Patient: Female, age 73
A 73-year-old woman with hypertension and dyslipidemia had persistent cough for 5 years and dyspnea on exertion for 3 years. Two years earlier, chest radiography conducted during a medical checkup revealed abnormal shadows, and she visited a hospital. She was taking angiotensin II receptor blockers and statins, but no other medications such as herbal medicines or health supplements. She had no history of smoking and had been engaged in plaster grinding for 5 years. She lived in a 26-year-old wooden structure with molds in the bathroom. Her respiratory status was not imminent: respiratory rate, 16 breaths/min; and oxygen saturation, 95% in room air. Chest auscultation revealed fine crackles on her back. Chest radiography revealed decreased permeability with a bilateral predominance in the lower lung fields. Chest computed tomography (CT) revealed ground-glass opacity (GGO), traction bronchiectasis, interlobular wall thickening, and bilaterally diffused reticular shadows predominantly in the lower lobes, without centrilobular nodules (Fig. 1). The CT findings in this case were categorized as an alternative diagnosis in the clinical practice guideline for idiopathic pulmonary fibrosis and were compatible with the fibrotic HP pattern in the clinical practice guideline for hypersensitivity pneumonitis.
The laboratory findings were as follows: white blood cell count, 8750/muL; hemoglobin, 13.9 g/dL; platelet count, 23.9 x 104/muL; lactate dehydrogenase, 330 U/L; C-reactive protein, 0.07 mg/dL; and Krebs von den Lungen 6 (KL-6) level, 8758 U/mL. The test for anti-Trichosporon asahii antibodies gave positive results. The respiratory function tests results were as follows: forced vital capacity (FVC), 2.1L; %FVC, 89.7%; and, % diffusion capacity for carbon monoxide (DLco), 68.4%. The patient underwent bronchoalveolar lavage (BAL) and transbronchial lung biopsy (TBLB). The color of the BAL fluid (BALF) was normal and the cellular pattern comprised 54.4% lymphocytes, 40.3% macrophages, and 5% neutrophils. The CD4/8 ratio was 6.9. TBLB revealed lymphocytic infiltration, mild thickening due to fibrosis, and hyperplasia of type II pneumocytes in the alveolar wall (Fig. 2). No obvious granulomatous lesions or airway-centered fibrosis was observed.
The moderate-confidence diagnosis of HP was based on CT findings, BALF findings, positive results for anti-Trichosporon asahii antibodies, and histopathology in the clinical practice guideline of hypersensitivity pneumonitis. The patient was asked to clean her home; however, 9 months later, a respiratory function test showed a decreased FVC at 1.87 L and her chest CT showed worsening GGO despite a slight decline in the level to 7594 U/mL. The patient was diagnosed with HP exacerbation and treatment was started with oral prednisolone (PSL) at 0.5mg/kg/day (25mg/day). Two months later, when FVC improved to 2.18 L and KL-6 dropped to 5317 U/mL, FVC did not change considerably, but the KL-6 level increased again to 9141 U/mL. Considering it to be an exacerbation of HP that could be controlled by PSL, cyclosporine was additionally administered, and the PSL dosage was gradually decreased. Three months later, dyspnea on exertion worsened, the chest CT showed GGO spreading throughout the lung field with marked thickening of the interlobular septum, resulting in a so-called crazy-paving appearance (Fig. 3), and the KL-6 level increased to 26,974 U/mL (Fig. 4).
BAL was performed again, cloudy white BALF was collected, and the cellular pattern comprised 8.0% lymphocytes, 50.0% macrophages, and 42.0% neutrophils. The CD4/8 ratio was 0.5. TBLB showed an alveolar space was filled with acidophilic, unstructured material on hematoxylin and eosin staining (Fig. 5A), which tested positive for granules on Periodic acid-Schiff stain (Fig. 5B) and also on Surfactant apoprotein A staining (Fig. 5C).
AS the test for anti-granulocyte-macrophage colony-stimulating factor (GM-CSF) antibodies returned positive results at 35.5 U/mL (cut-off value, 1.0 mug/mL), autoimmune PAP was diagnosed. The patient was transferred to our hospital for whole-lung lavage. However, as we had no experience with this technique and it was difficult for her to visit a distant hospital during the COVID-19 pandemic, she underwent segmental BAL under high-flow nasal cannula oxygen therapy repeatedly. Subsequently, her respiratory status and chest CT findings showed slight improvements. Subsequently, when the steroids and cyclosporine dosages were reduced and discontinued, the fibrotic changes were exacerbated. She was treated with nintedanib for progressive fibrosing interstitial lung disease, which was thought to be an exacerbation of fibrotic HP.
Keywords: anti-gm-csf antibody, autoimmune pulmonary alveolar proteinosis, fibrotic hypersensitivity pneumonia, segmental bronchoalveolar lavage
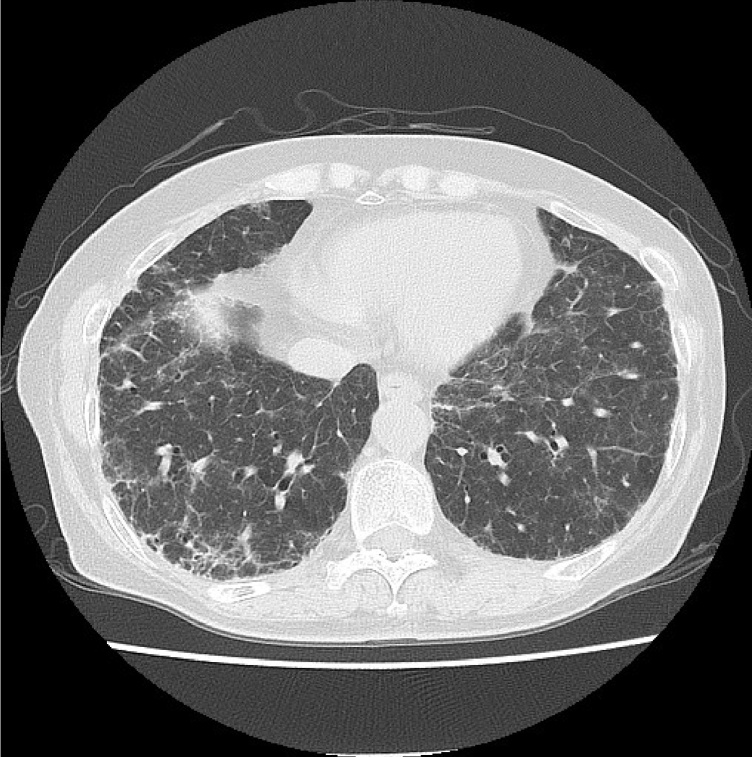
Image caption: Computed tomography image showing ground-glass opacity, traction bronchiectasis, interlobular wall thickening, and bilateral and diffuse reticular shadows compatible with fibrotic HP.